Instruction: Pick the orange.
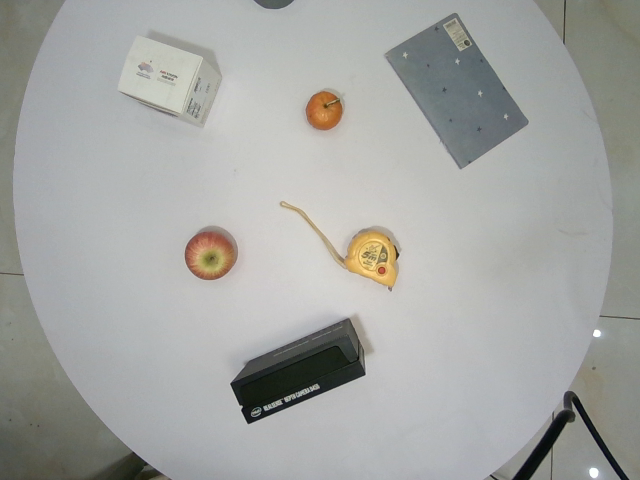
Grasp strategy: vertical